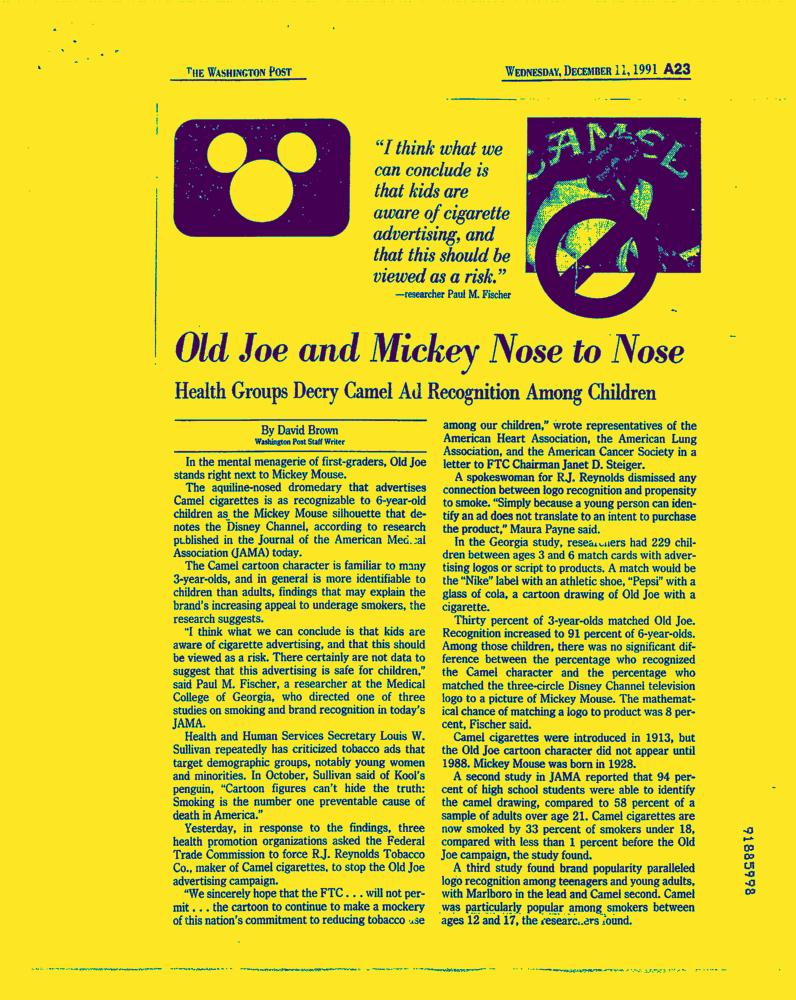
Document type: News-Article